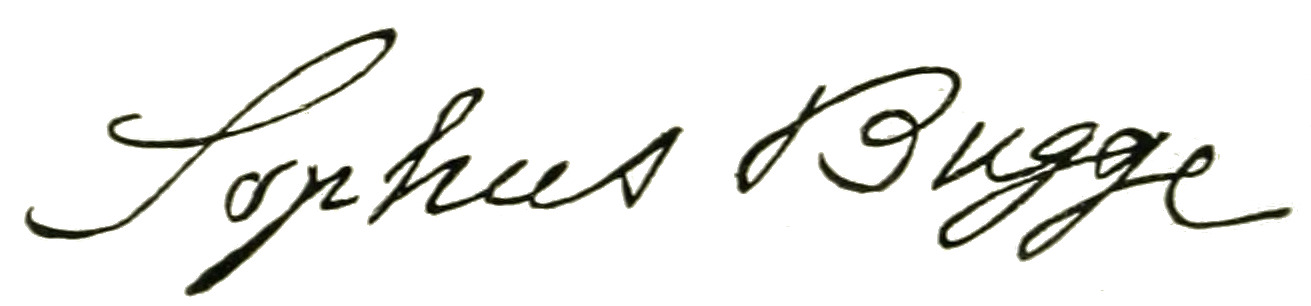
Signature of: sophus bugge